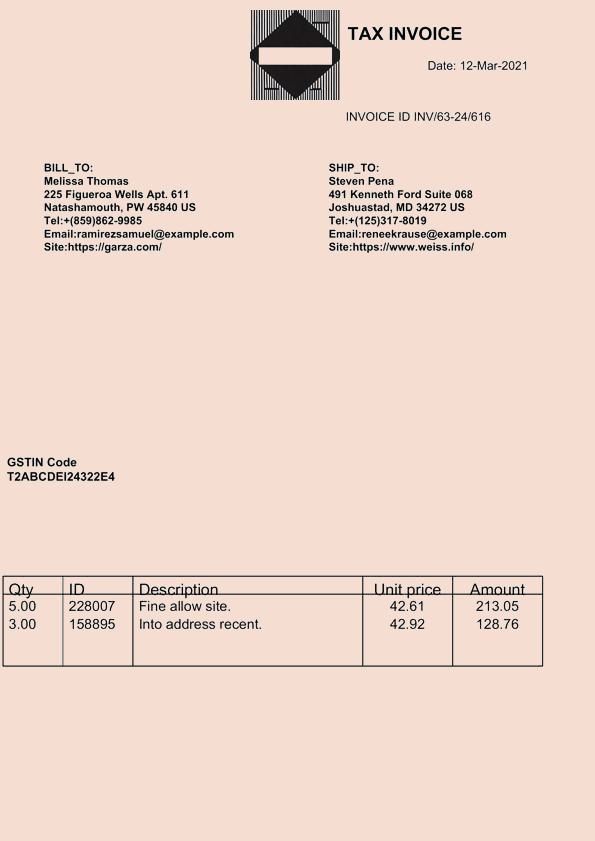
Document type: Invoice